Question: How does the patient history play a role?
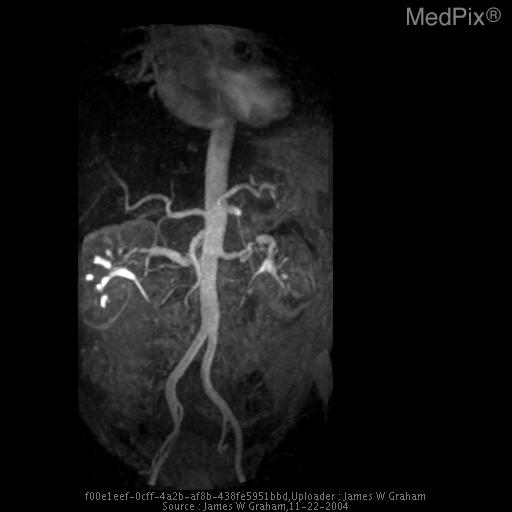
Answer: The patient's history of 38 year old healthy male with past medical history significant only for recent onset hypertension. Presented to the Emergency Department with acute onset of left flank pain. is key in understanding the case.